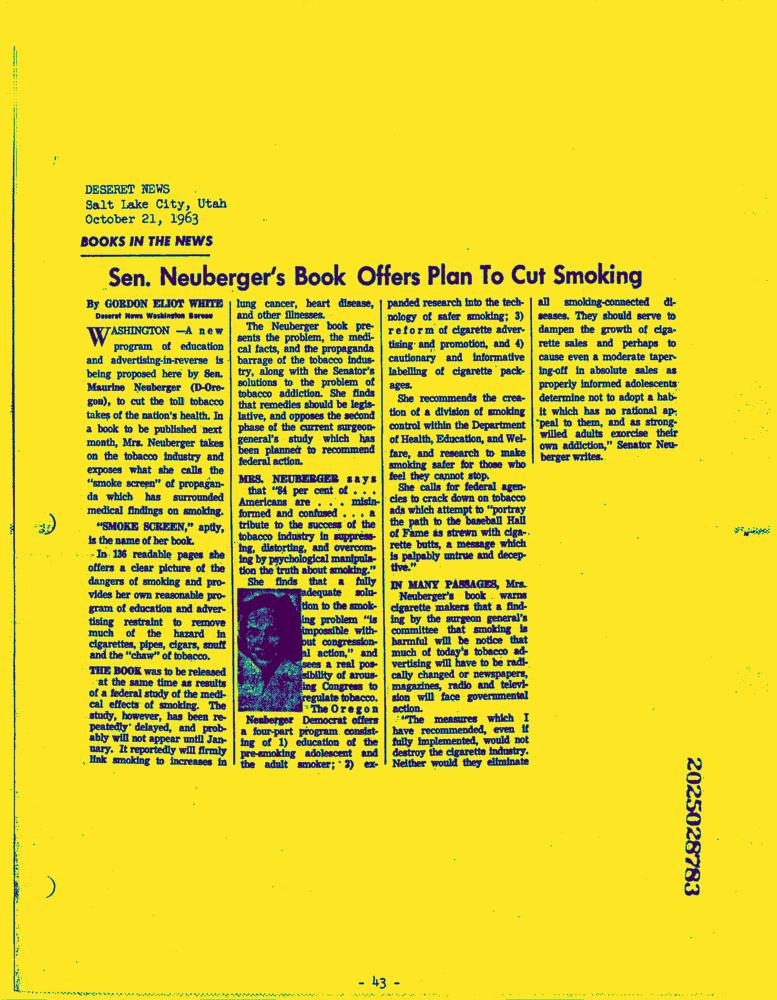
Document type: News-Article